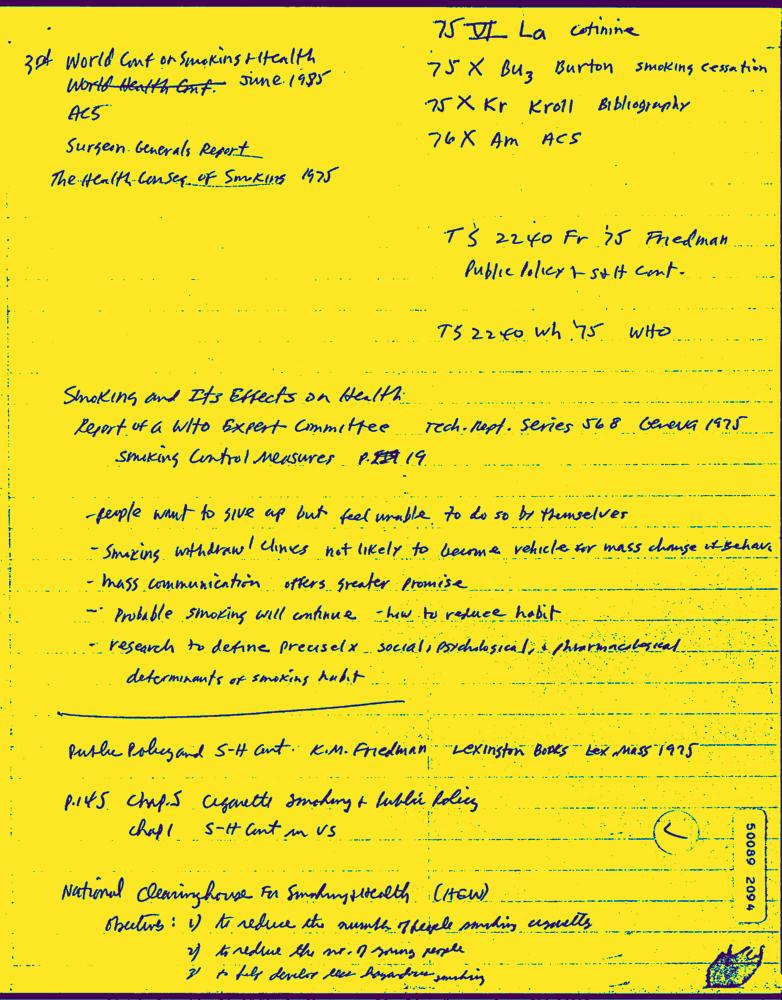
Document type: Hand-Written